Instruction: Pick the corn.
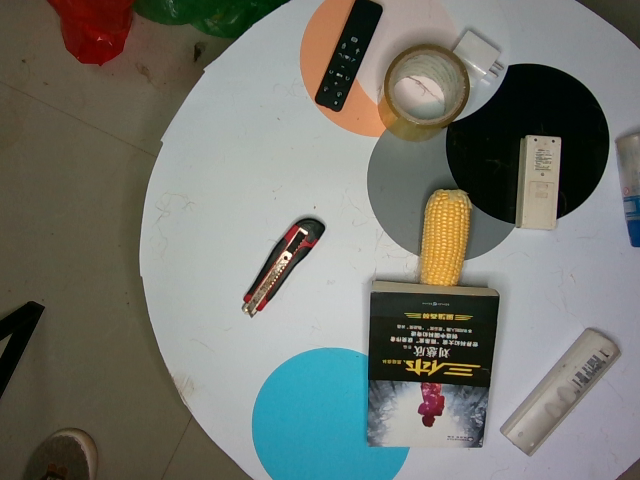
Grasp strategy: vertical